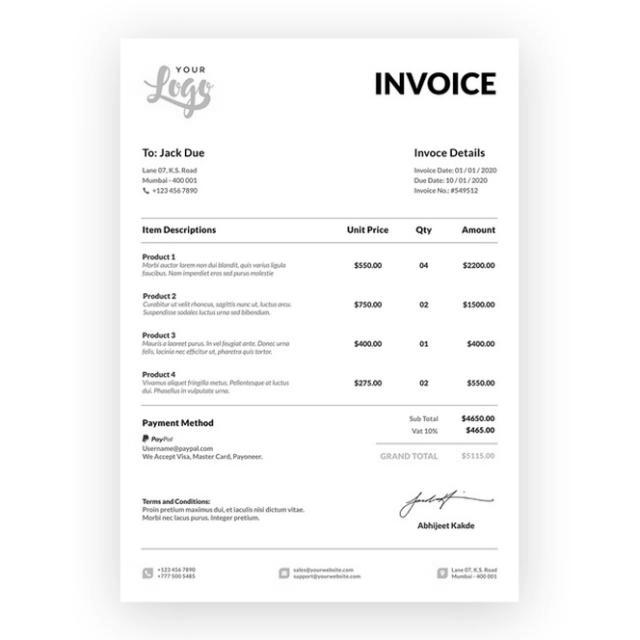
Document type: Invoice